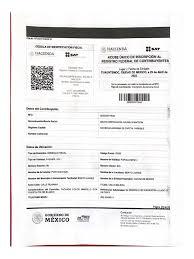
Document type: Invoice